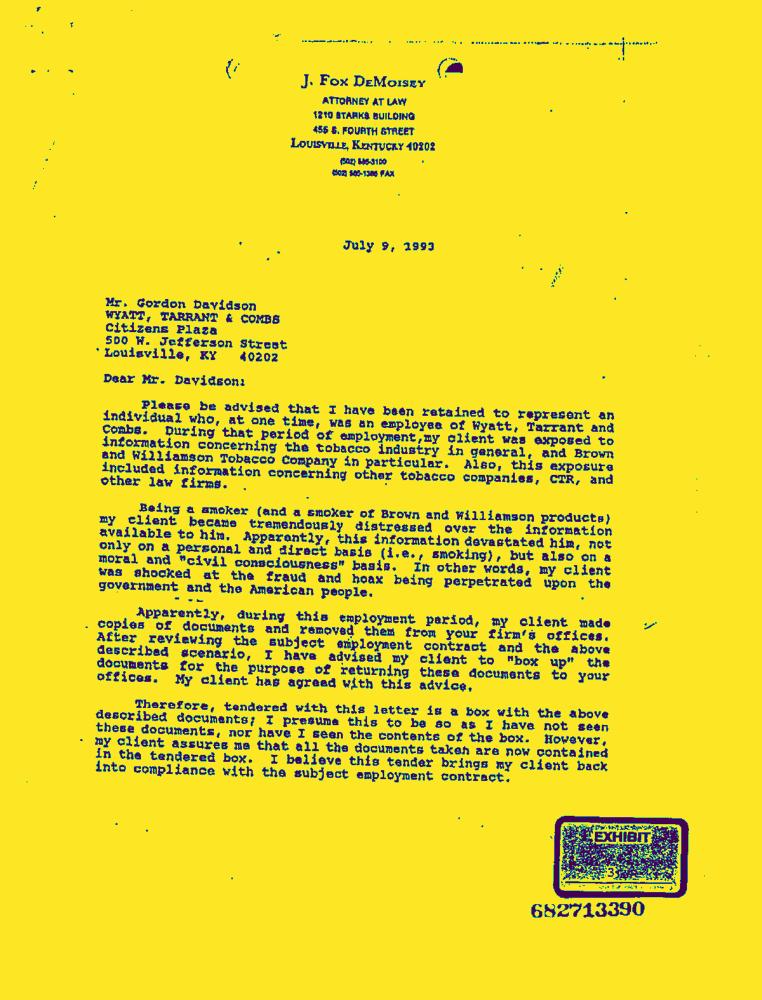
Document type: Letter-Doc